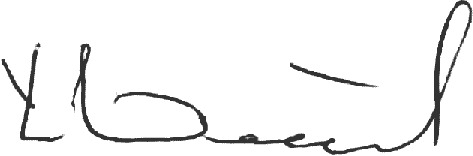
Signature of: konstantin bondarev